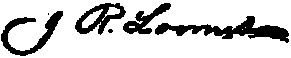
Signature of: justin rolph loomis